Question: Describe the condition in detail:
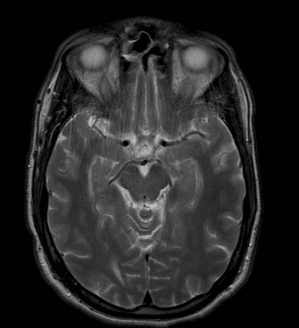
Answer: The disease is discussed as: Monocular Blindness - Optic nerve proximal to Chiasm
• Retinal Detachment
• Central Retinal Artery/Vein Occlusion
• Optic Neuritis
• Trauma
• Tumor

Bitemporal Hemianopsia - Suprasellar lesion behind chiasm
• Pituitary Adenoma

Homonymous Hemianoposia - Distal to Chiasm:
• 40% Occipital, 25% Temporal, 5% optic tract and LGB
• 70% infarcts, 15% neoplasms, 5% hemorrhage, ??% trauma
>>>PCA infarct
>>>MCA infarct
>>>AChA infarct (Eur Neurol 2000;43(1):35-8)
>>>Watershed Infarcts (Acta Med Scand 1984;216(4):417-22)
>>>Carotid Dissection (J Neuroophthalmol 1999 Jun;19(2):136-9)
>>>Chiropractic Manipulation (Am J Ophthalmol 1997 Jun;123(6):851-2)
• Lateral Geniculate Body (LGB)
• Occipital Infarct
>>>Unilateral progressing to Bilateral (J Neurol Neurosurg Psychiatry 1983 Jan;46(1):78-80)

Quandrantanopsia - Optic Radiations distal to LGB (Lateral Geniculate Body)  Lesions in Myer's loop cause a superior quadrantanopsia.

Test yourself:
http://www.thinkingmedicine.com/elearning/vfield/
http://www.thebarrow.org/Education_And_Resources/Barrow_Quarterly/205263
http://en.wikipedia.org/wiki/Lateral_geniculate_nucleus
http://en.wikipedia.org/wiki/File:ERP_-_optic_cabling.jpg
http://www.ihrfoundation.org/intracranial/hypertension/info/C68/
http://www.osnsupersite.com/view.aspx?rid=29843
http://www.reingoldeyecenter.com/glaucoma.aspx